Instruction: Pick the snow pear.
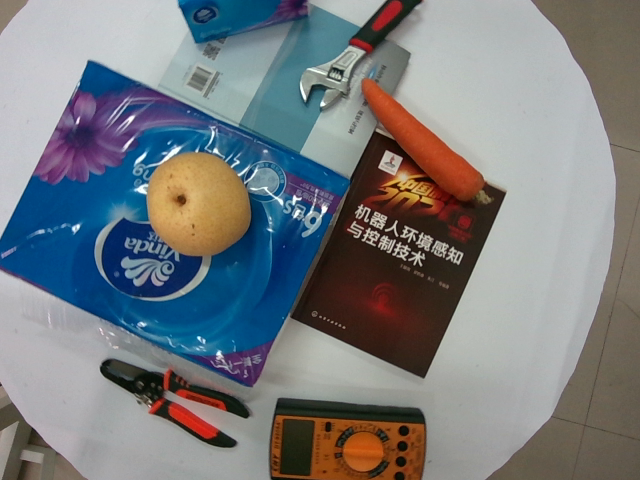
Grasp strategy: vertical